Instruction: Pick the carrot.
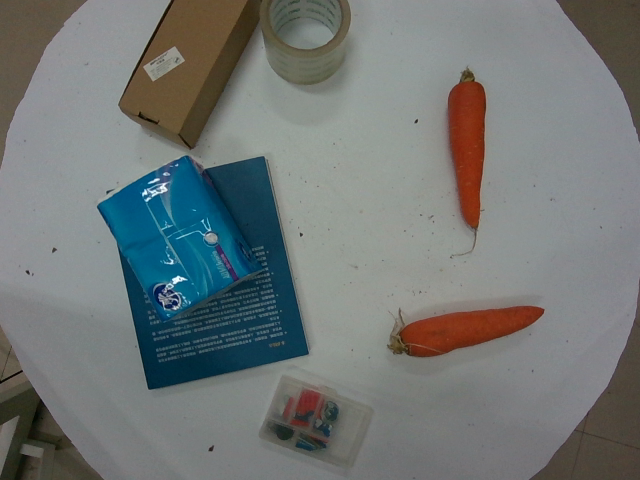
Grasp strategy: vertical